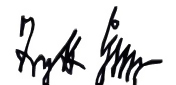
Signature of: traugott herr